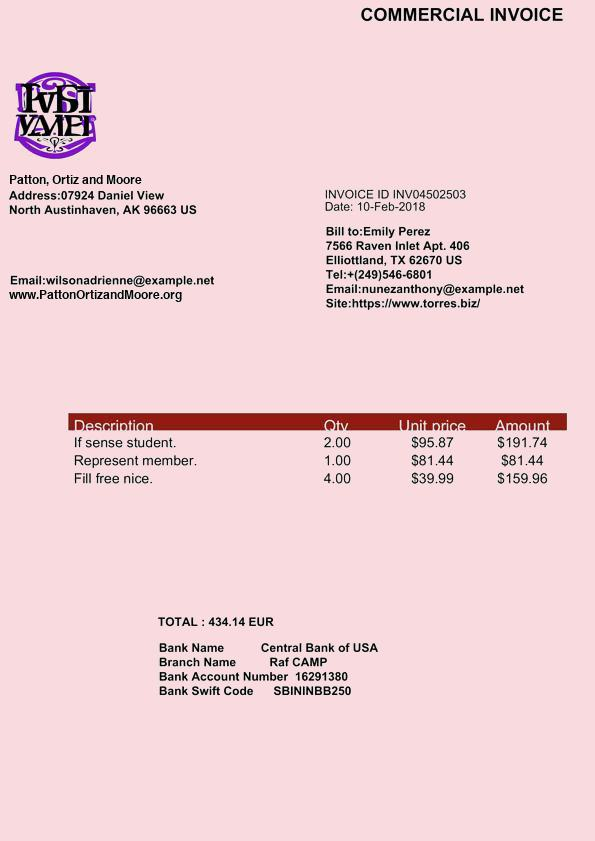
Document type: Invoice